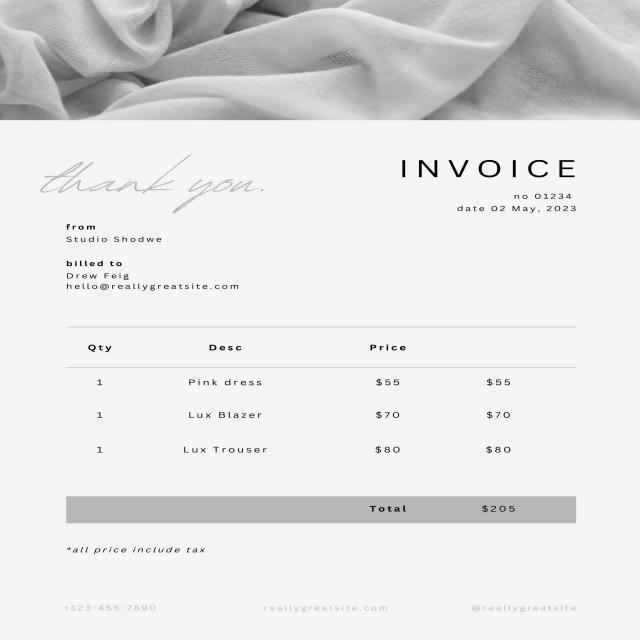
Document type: Invoice